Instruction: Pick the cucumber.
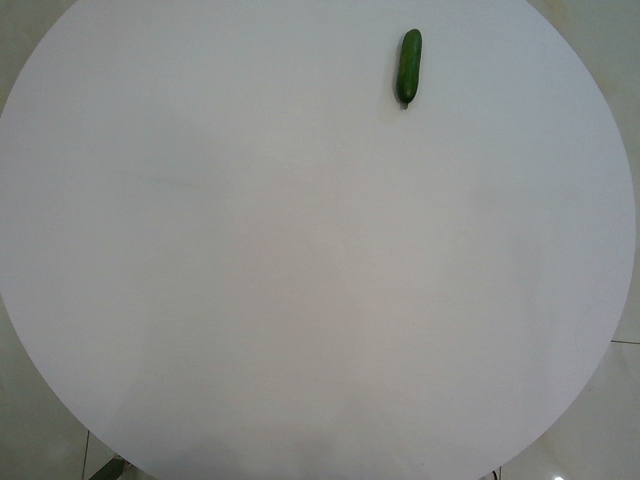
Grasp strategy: vertical